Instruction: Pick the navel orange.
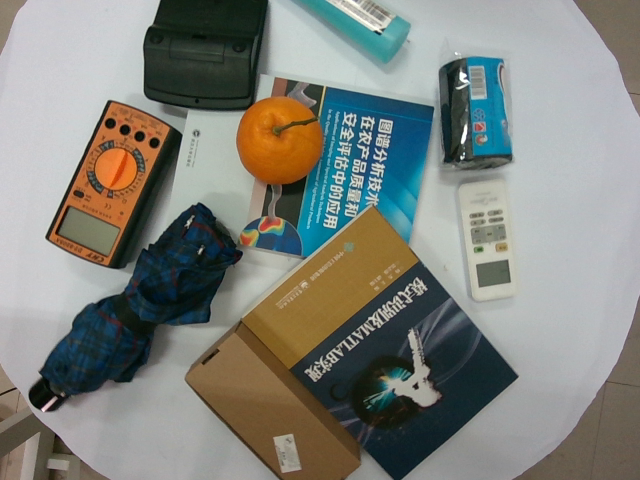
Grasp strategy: vertical